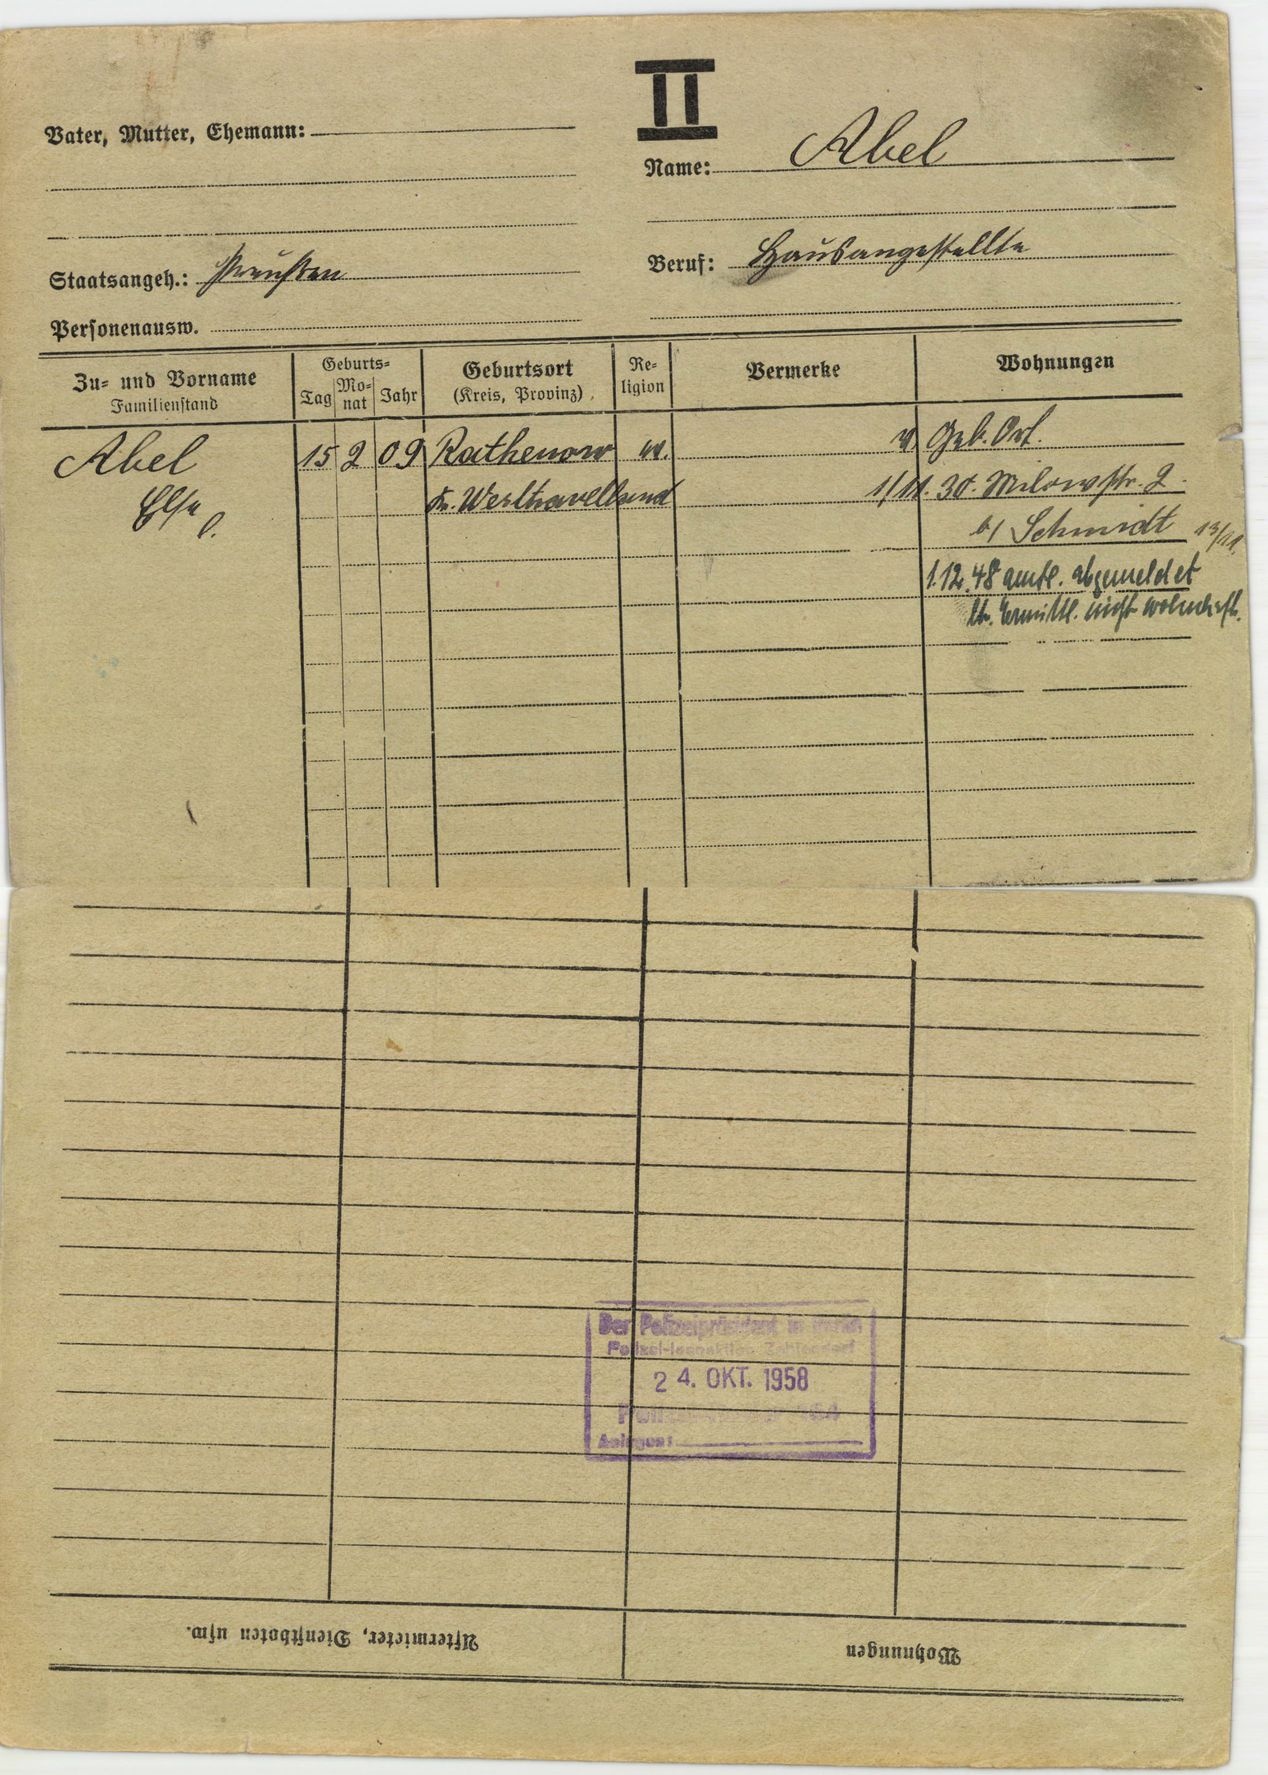
Abel